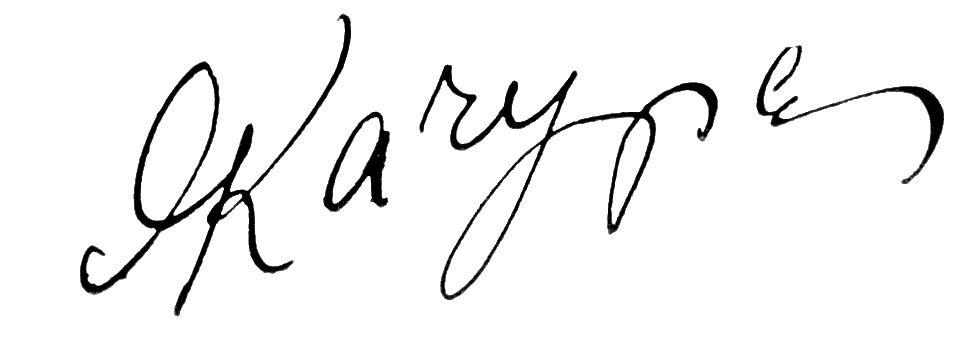
Signature of: yakov kachura